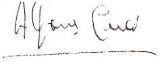
Signature of: alfons cucó giner